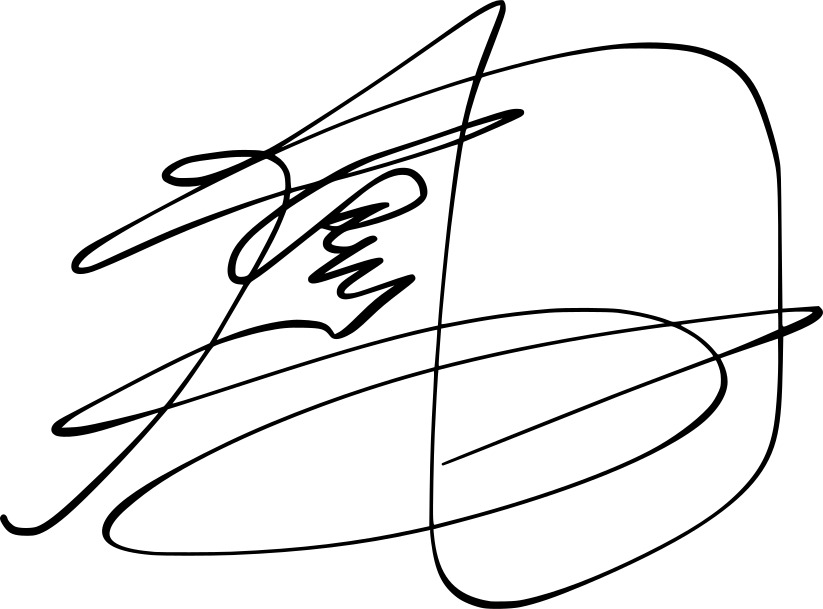
Signature of: audrey tang